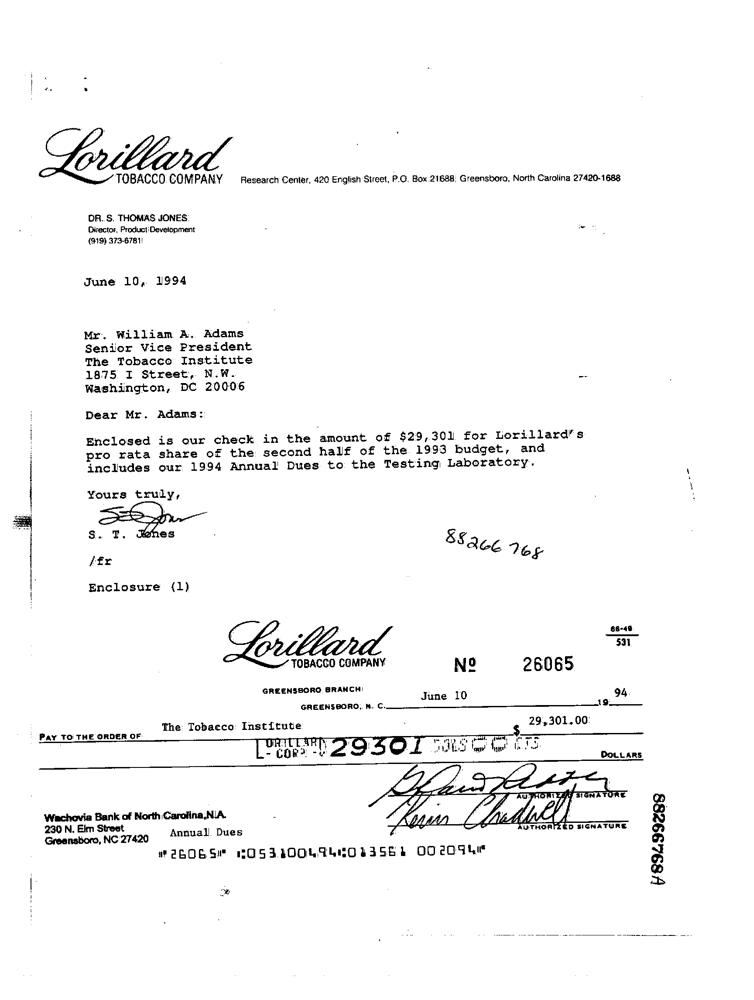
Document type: Invoice